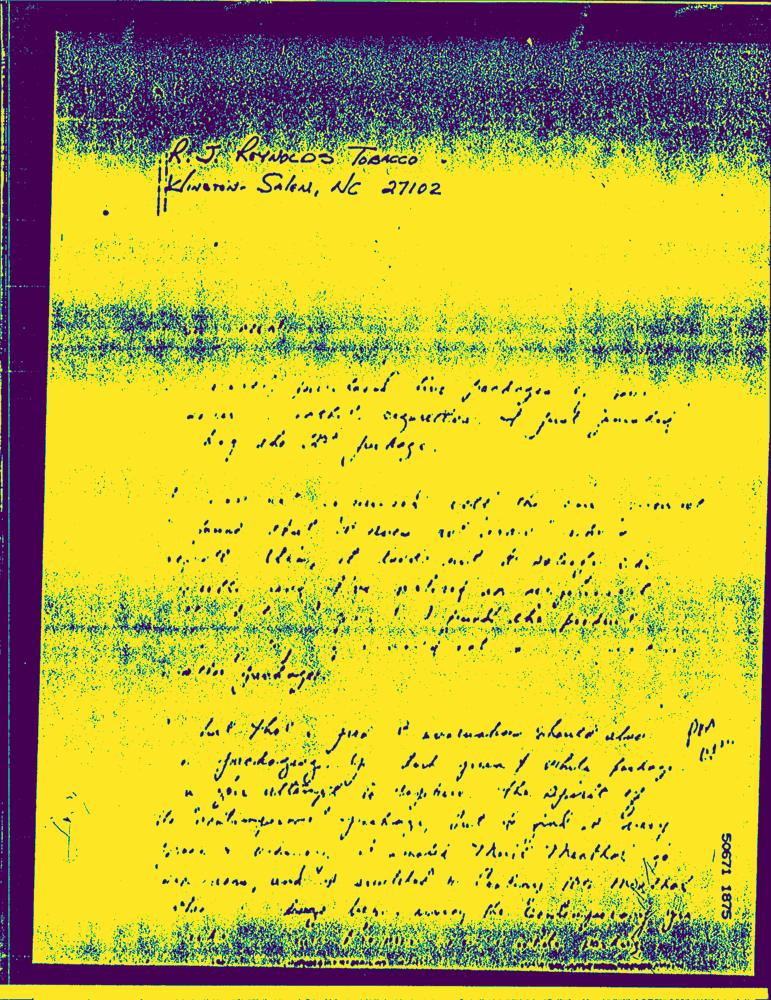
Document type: Hand-Written